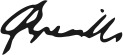
Signature of: charles greville